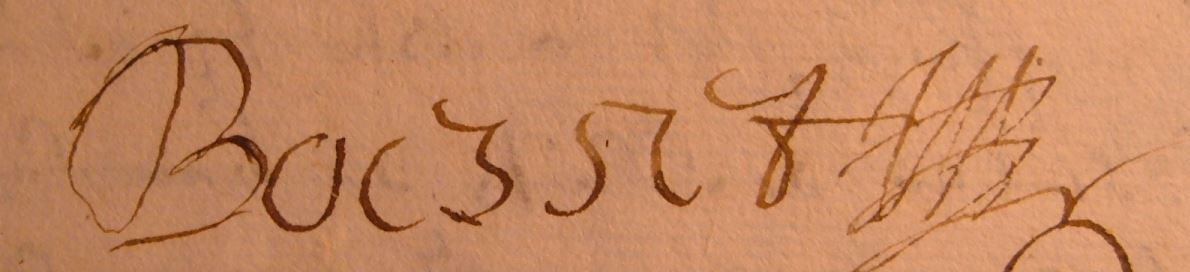
Signature of: antoine boësset